Question: What is the name of the tenant mentioned in the document?
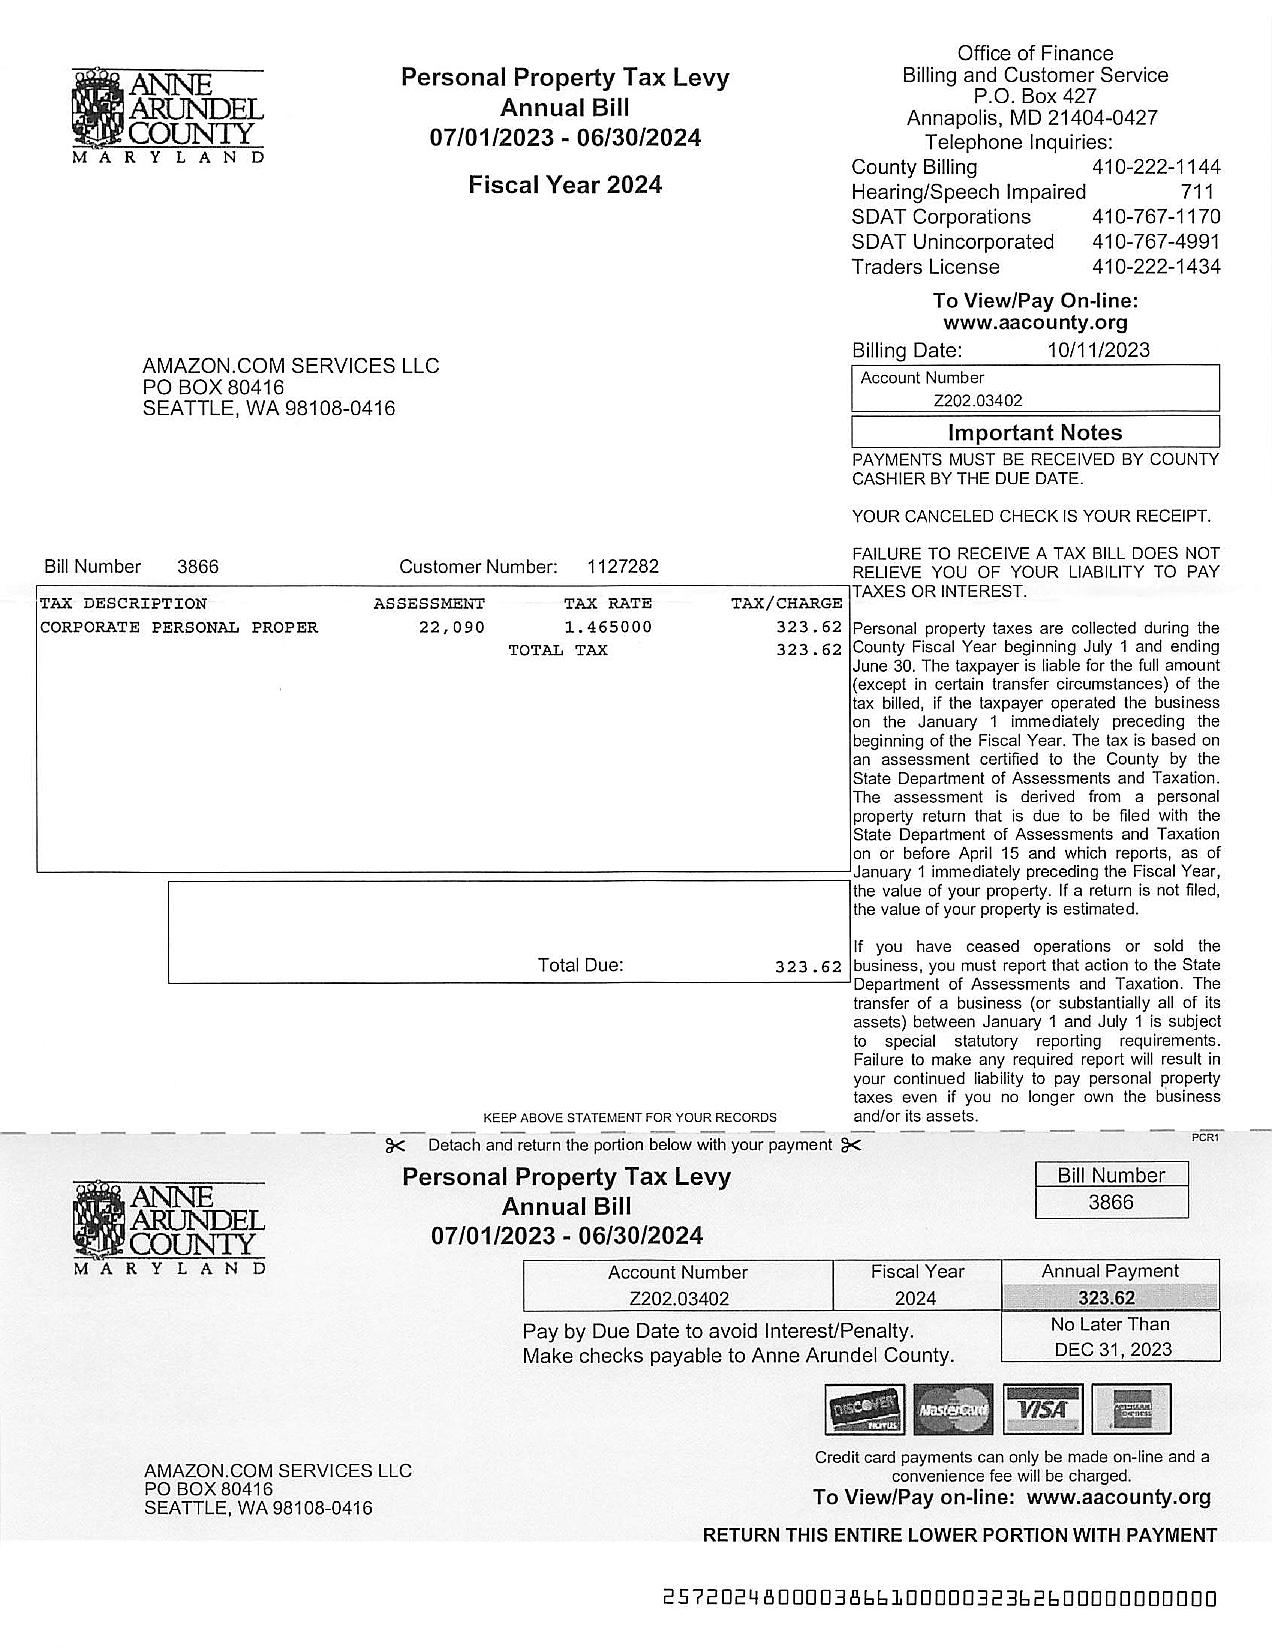
Answer: "AMAZON.COM SERVICES LLC"